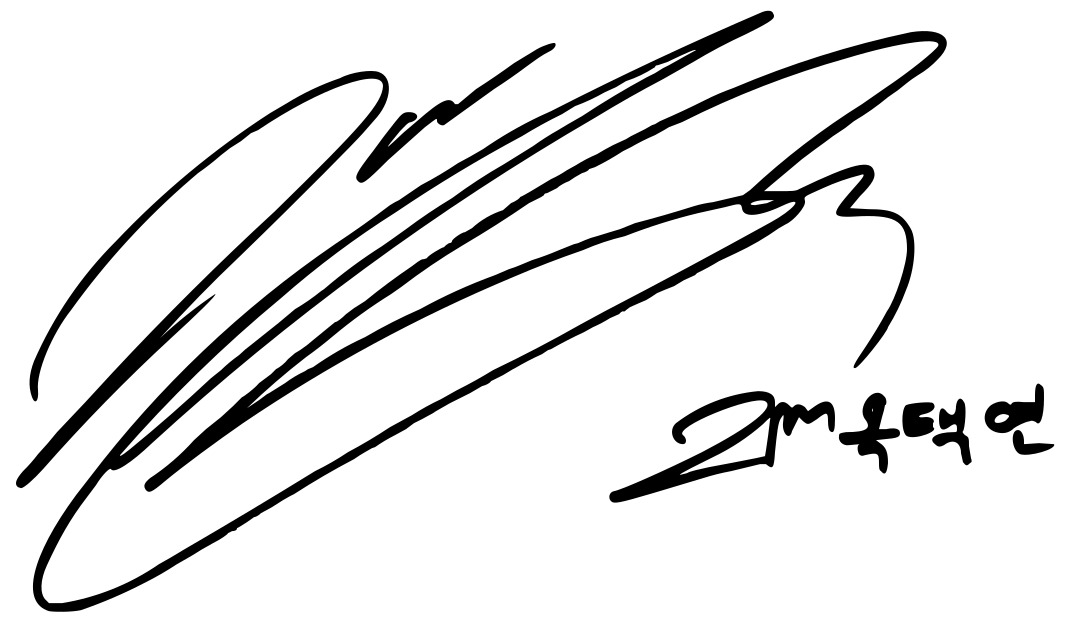
Signature of: ok taec yeon